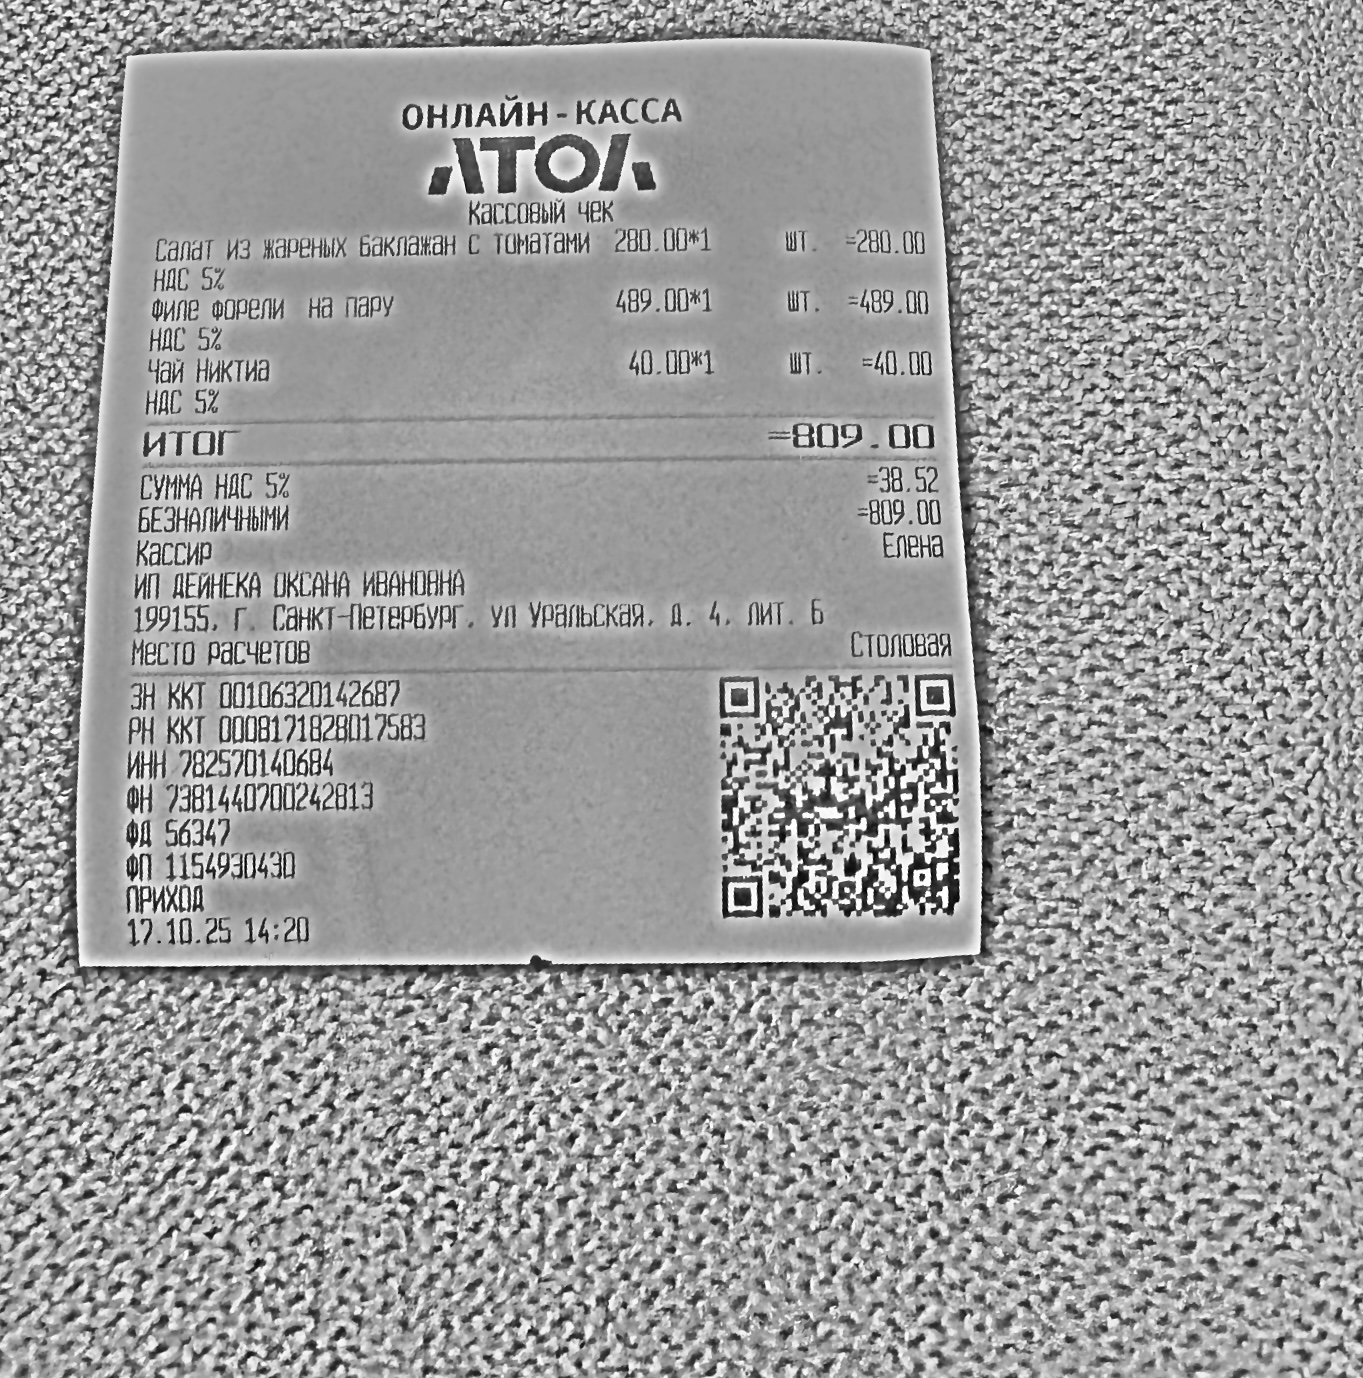
Продавец: ИП ДЕЙНЕКА ОКСАНА ИВАНОВНА
ИНН: 782570140684
Дата: 17.10.25
Товары: Салат из жареных баклажан с томатами; Филе форели на пару; Чай Никтиа
Количество: 1; 1; 1
Цена: 280.00; 489.00; 40.00
Сумма: 280.00; 489.00; 40.00
Итого: 809.00